Retrieve the amount in words, amount in figures, name of the payee, date on the cheque, and the bank name from the image.
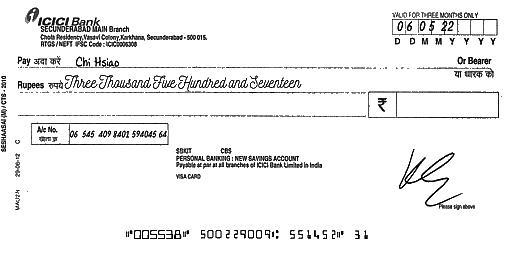
amt_in_words: Three Thousand Five Hundred and Seventeen
amt_in_figures:
payee_name: Chi Hsiao
bank_name: ICICI Bank
cheque_date: 06/05/22